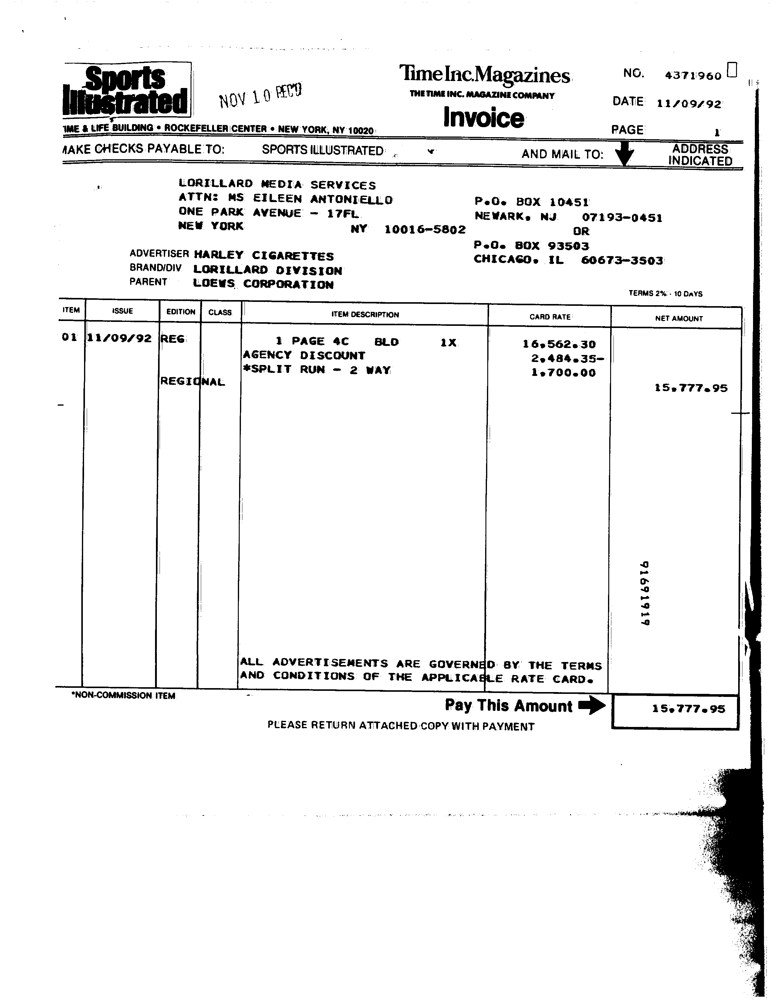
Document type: Invoice